Question: What jurisdiction, city, or county is the document associated with?
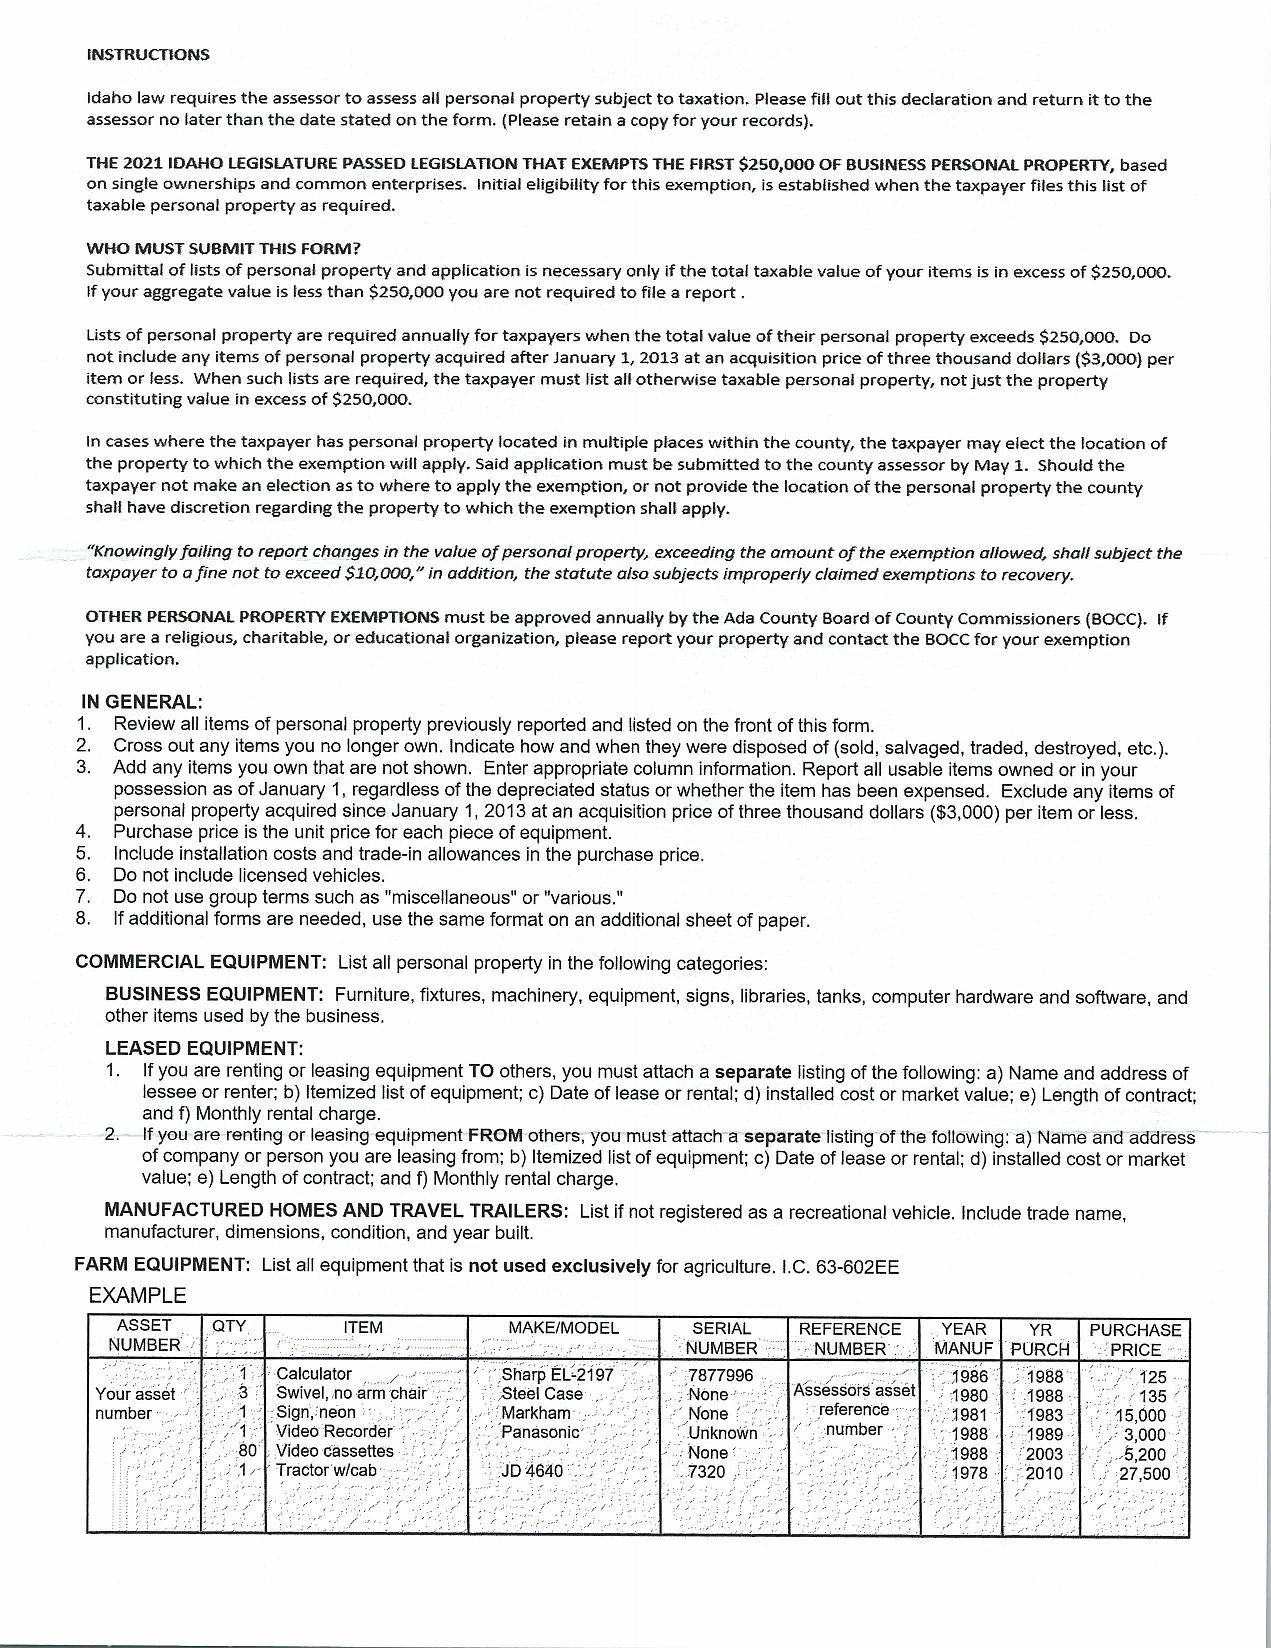
Answer: "Ada County"